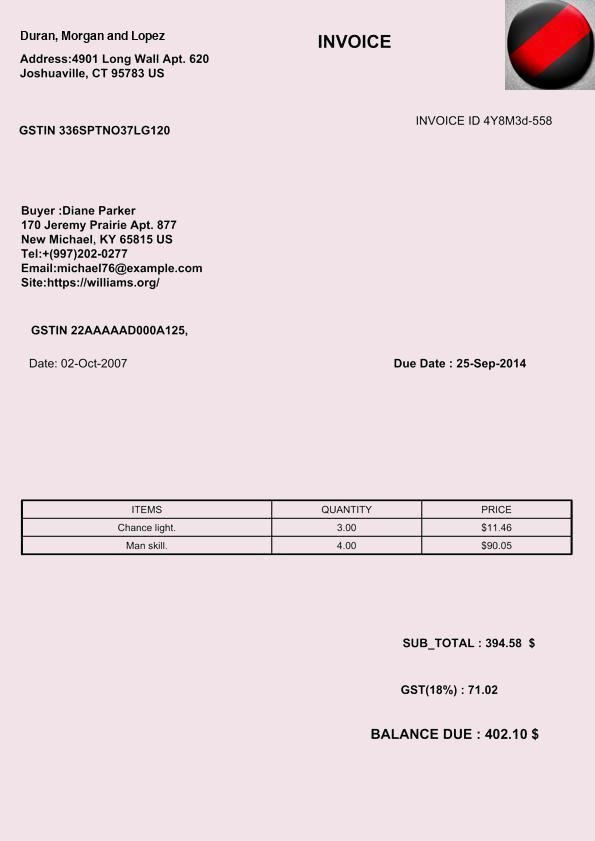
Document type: Invoice